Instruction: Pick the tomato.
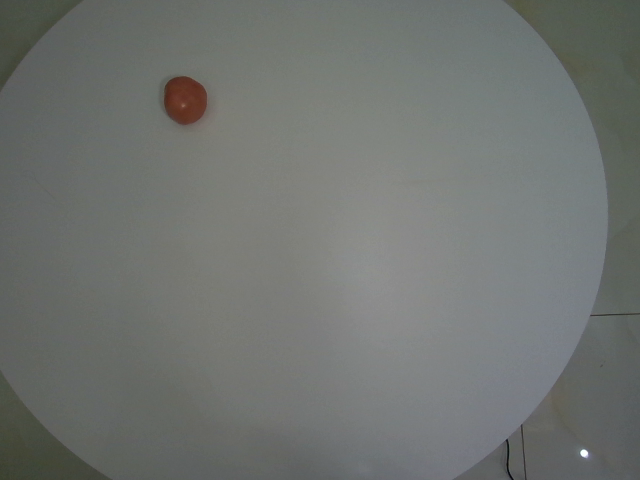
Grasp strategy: vertical